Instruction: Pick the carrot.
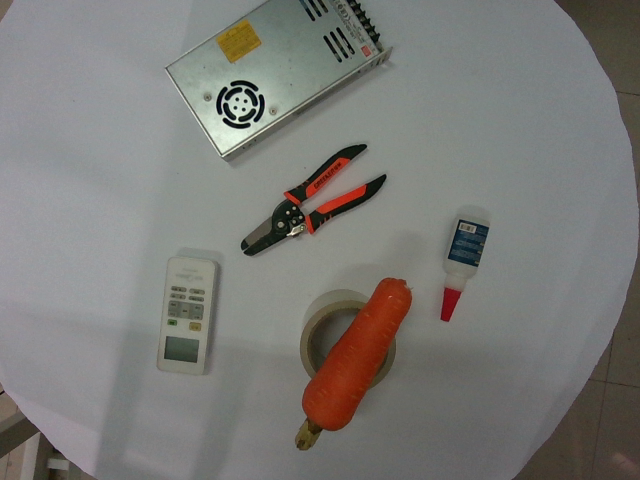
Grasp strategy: vertical